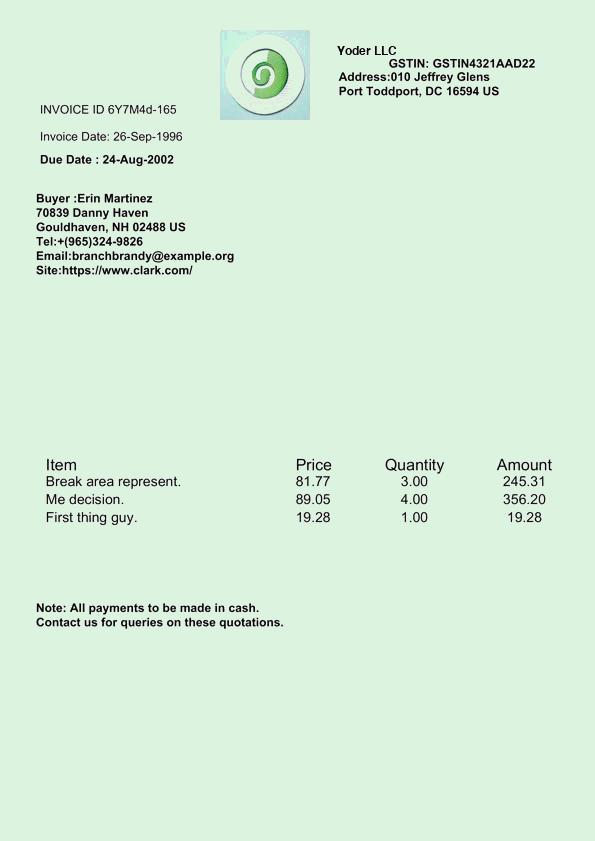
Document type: Invoice